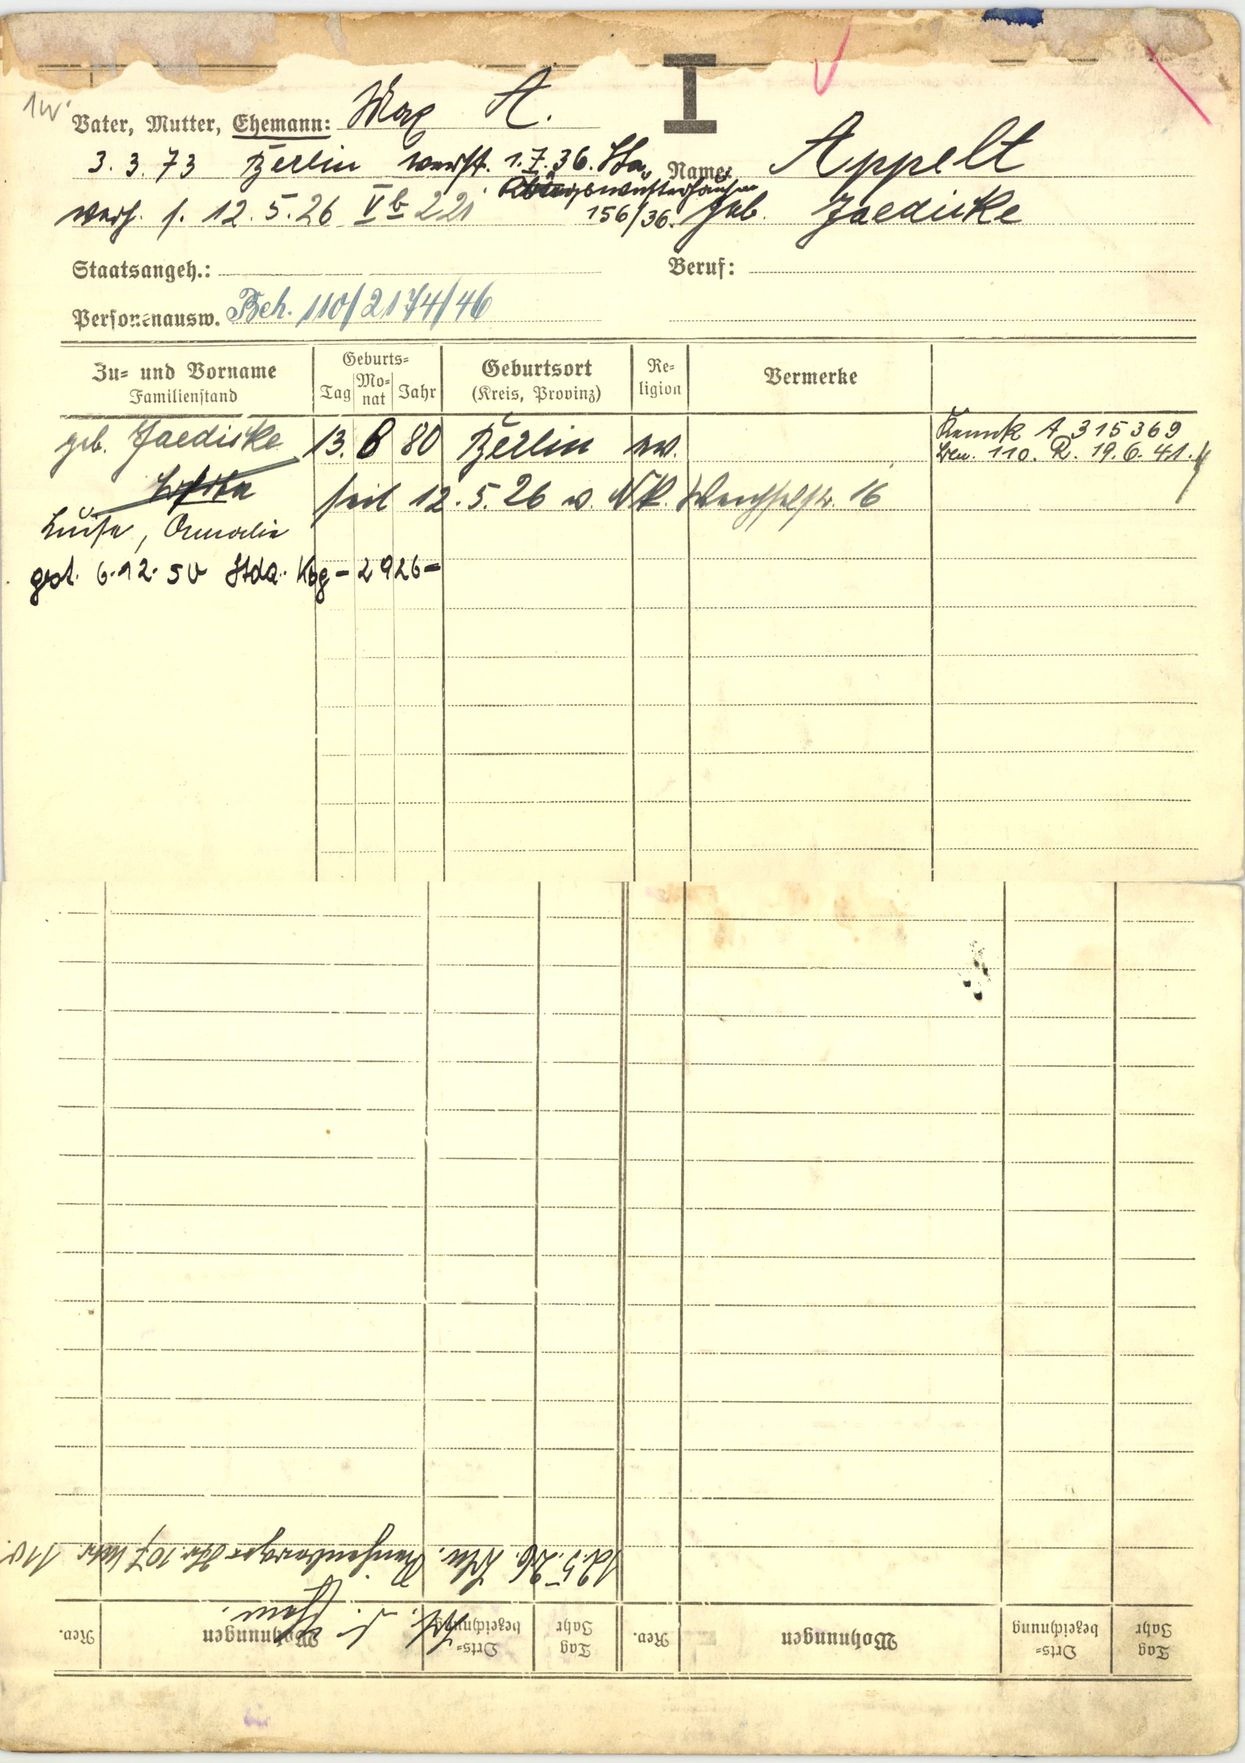
Appelt
geb. Jaedicke